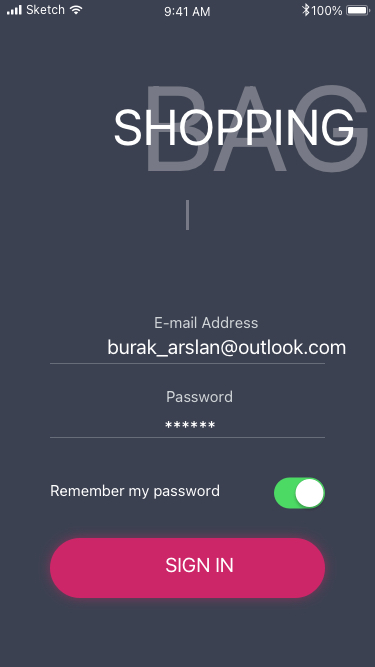
Text in this UI design:
SHOPPING
BAG
E-mail Address
burak_arslan@outlook.com
Password
******
Remember my password
SIGN IN